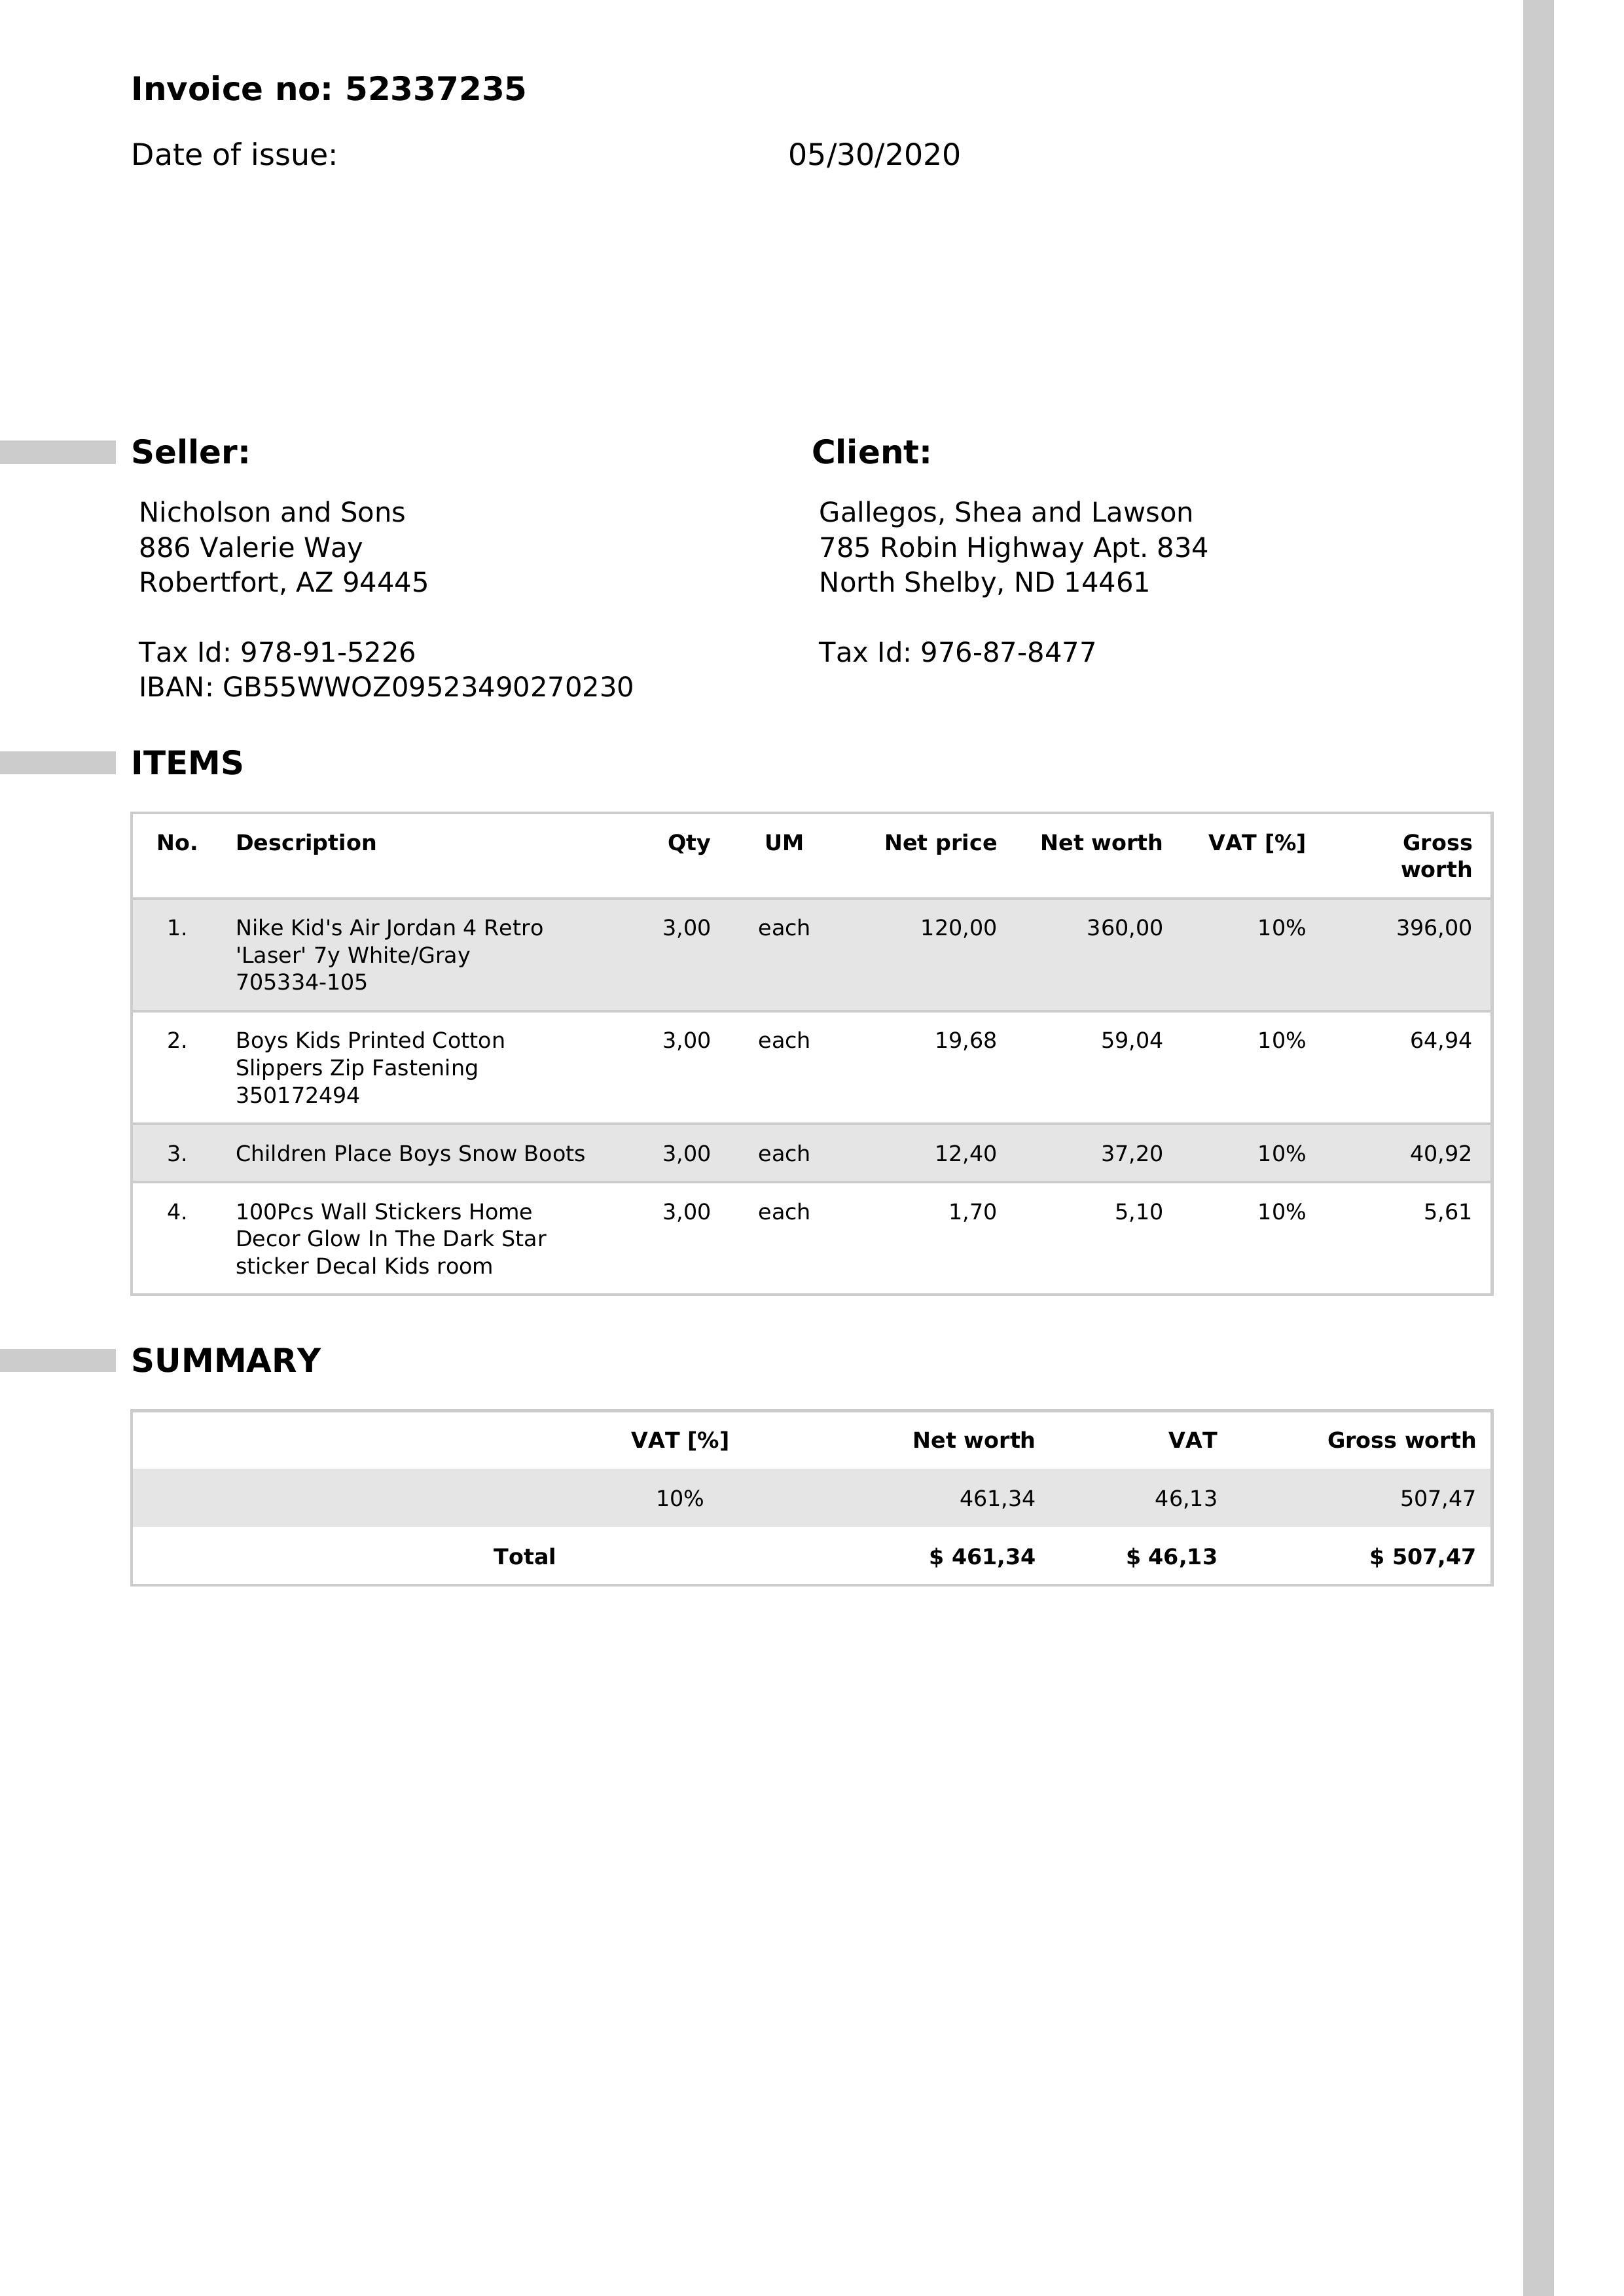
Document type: Invoice